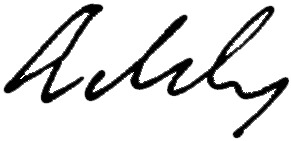
Signature of: aleksandr lezin